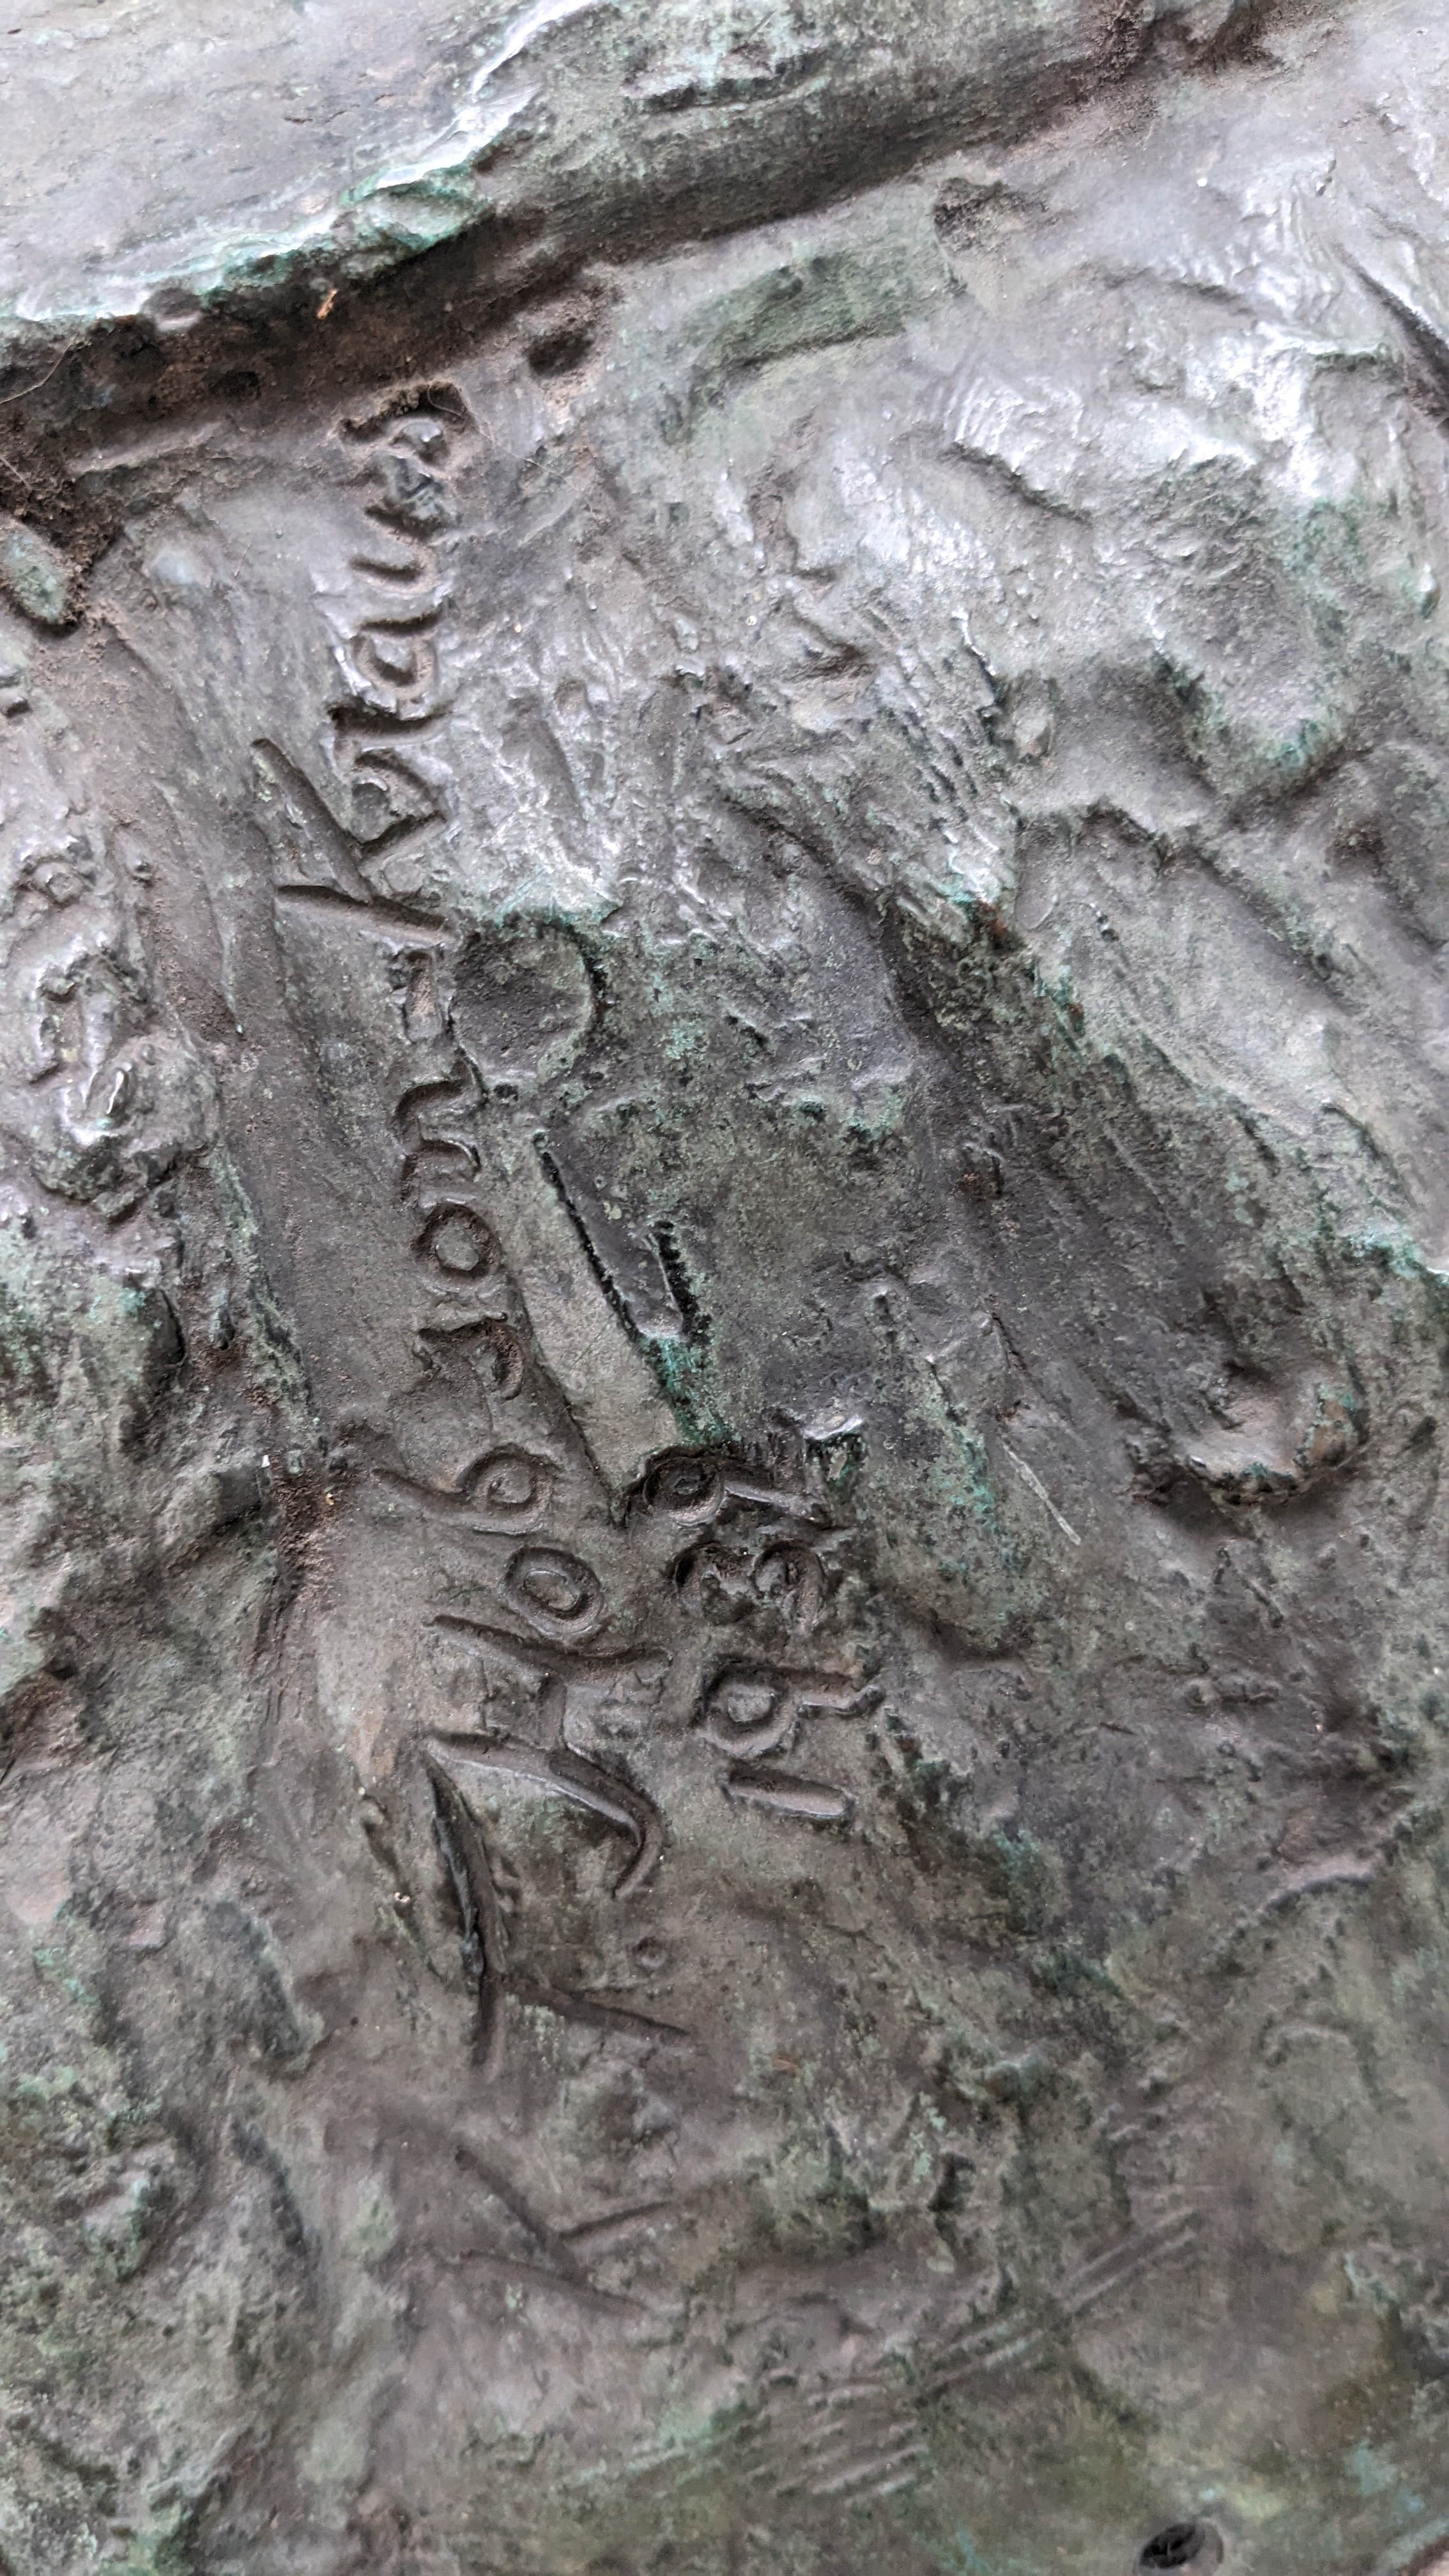
Signature of: katherine thayer hobson